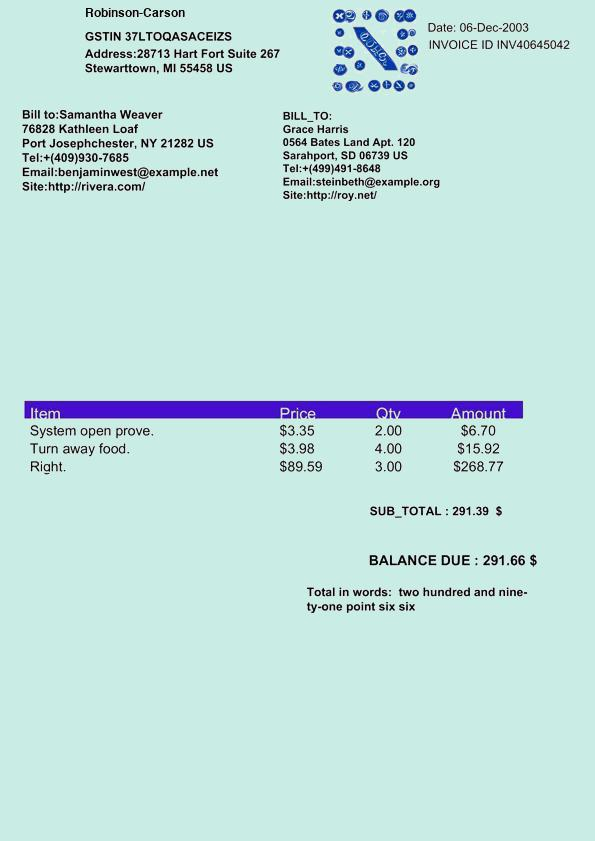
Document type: Invoice